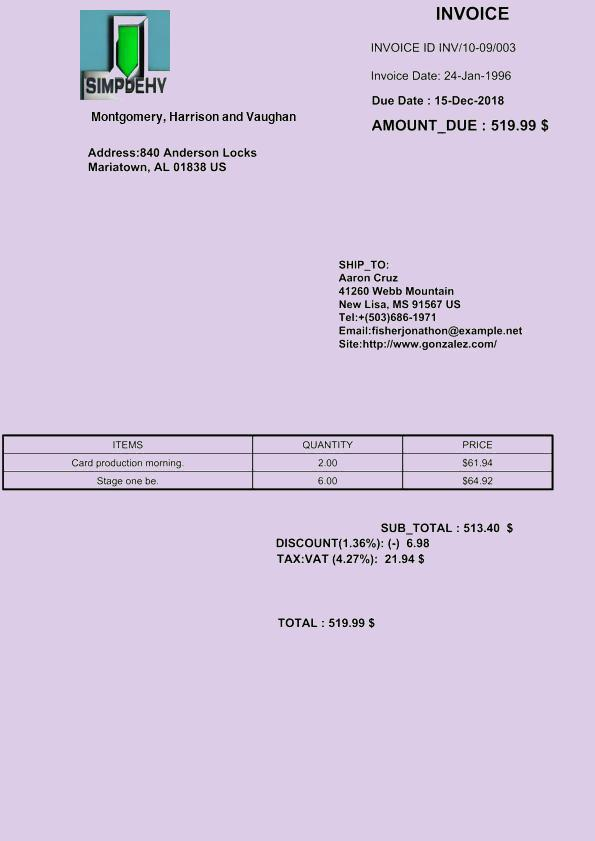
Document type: Invoice